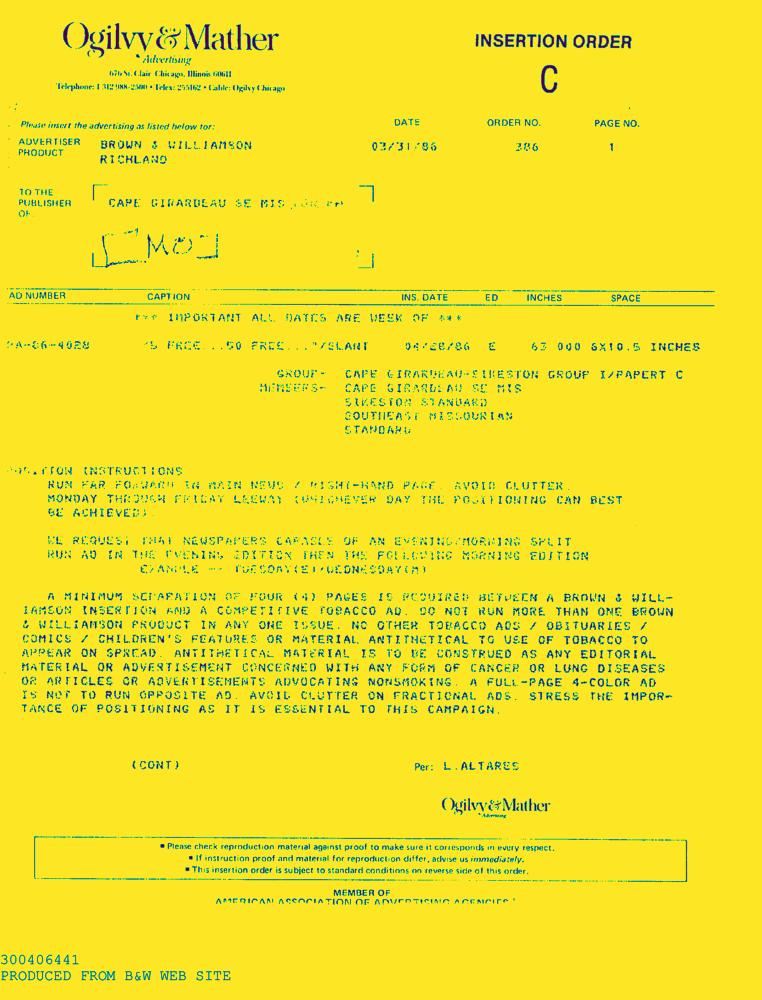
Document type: AD